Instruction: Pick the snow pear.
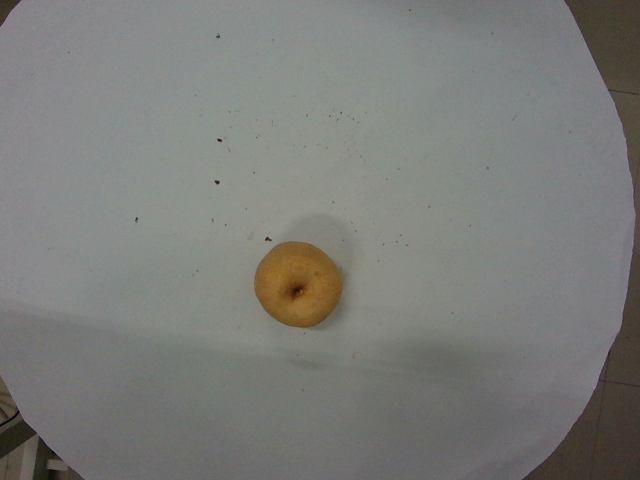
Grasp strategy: vertical